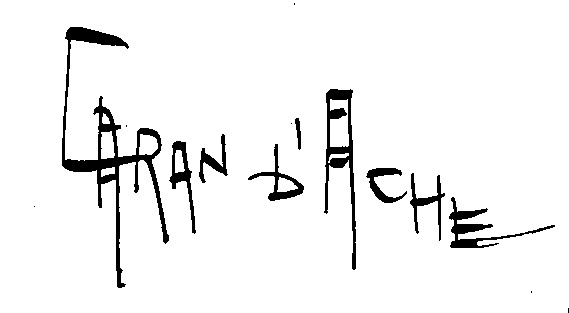
Signature of: caran d ache